Question: How is the property described in the document?
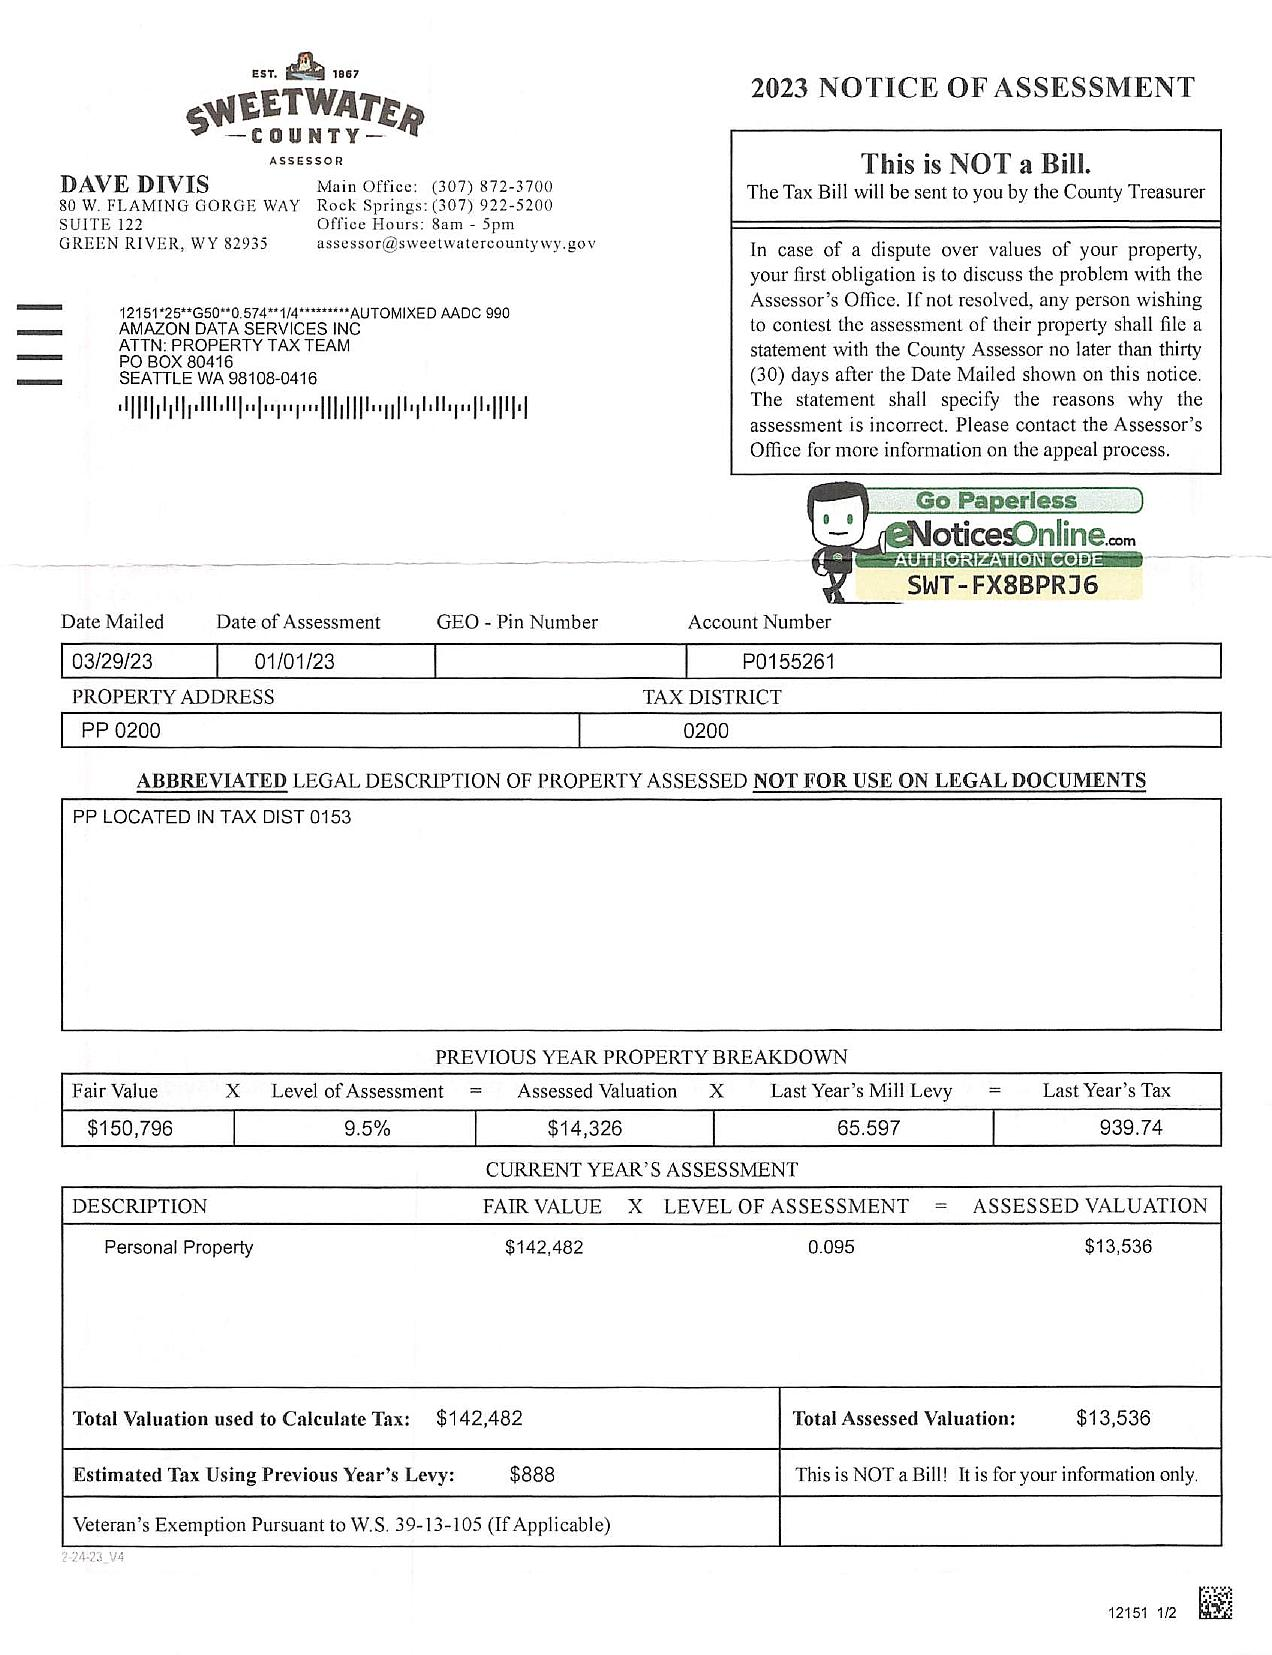
Answer: "PP LOCATED IN TAX DIST 0153"